Question: What appears to be the issue?
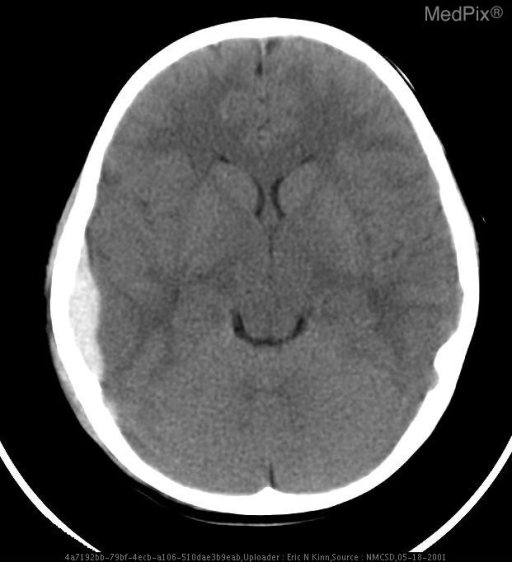
Answer: The findings suggest Rt temporal-occipital epidural hematoma with mild mass effect on right lateral ventricle.. Rt temporal-occipital epidural hematoma with mild mass effect on right lateral ventricle.. The patient might have a history of 5 year old male S/P fall from shopping cart. Now presents with lethargy and headache..